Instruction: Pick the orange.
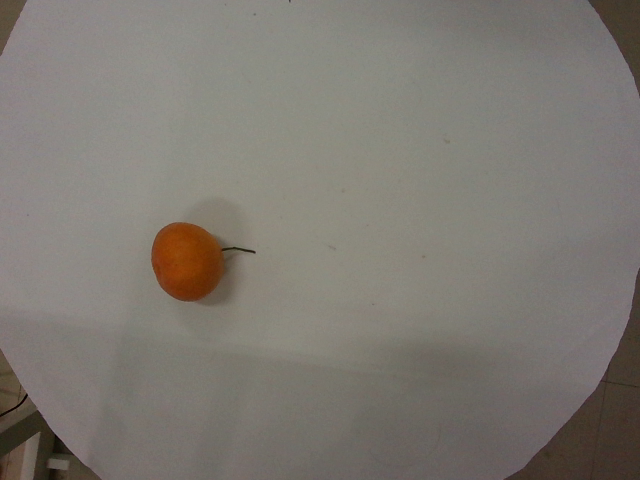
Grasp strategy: vertical